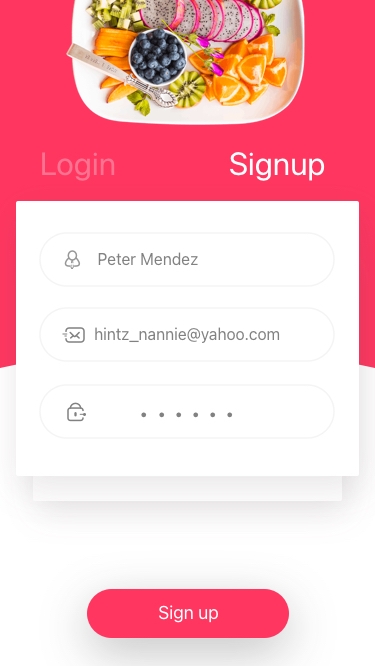
Text in this UI design:
Peter Mendez
. . . . . .
hintz_nannie@yahoo.com
Login
Signup